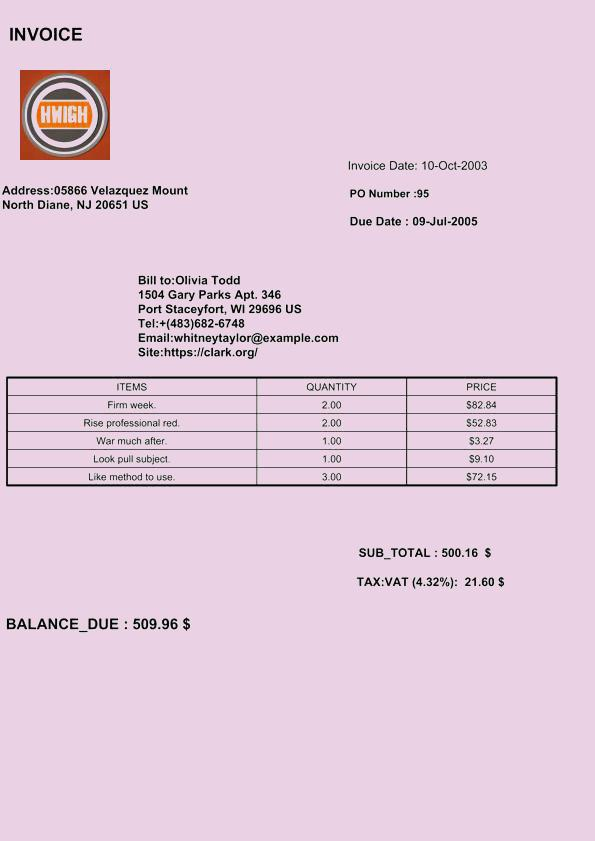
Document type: Invoice